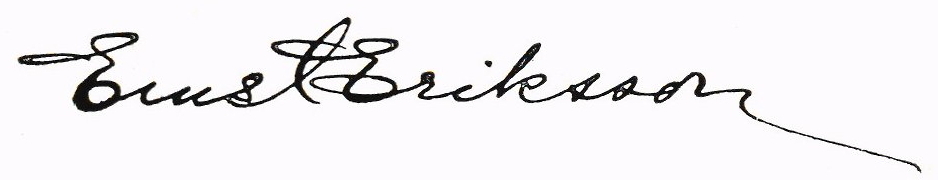
Signature of: ernst eriksson